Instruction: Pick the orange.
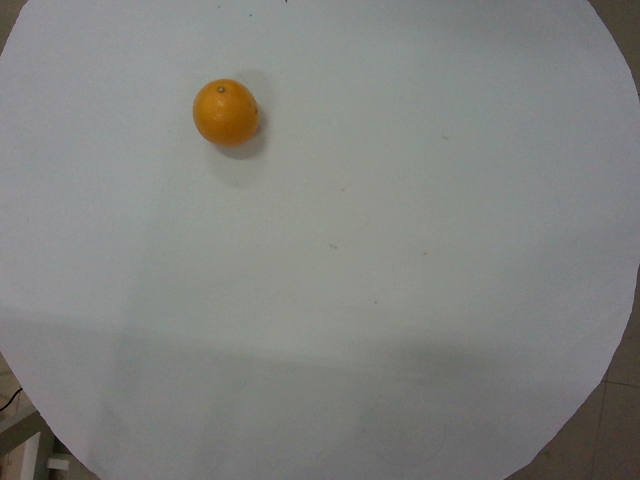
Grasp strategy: vertical